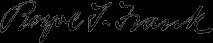
Signature of: royal t frank